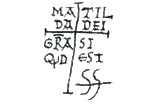
Signature of: matilda of tuscany